Question: What appears to be the issue?
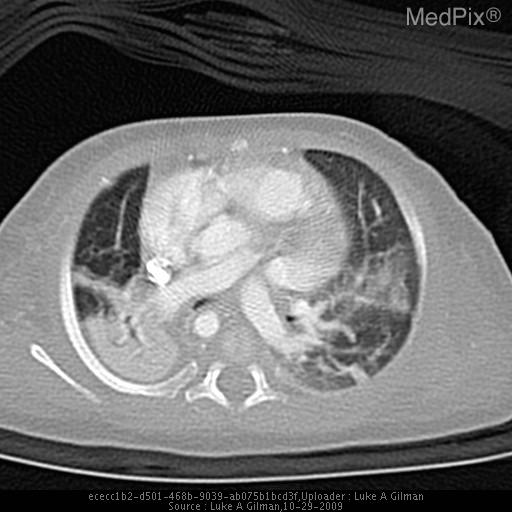
Answer: The findings suggest CXR DOL 0: Endotracheal tube with distal tip over the top of the carina.  Enteric tube with the distal tip lying over the clavicular heads in the setting of known esophageal atresia.

CT CHEST W/ & W/O CONTRAST DOL 56:
1. R-SIDED AORTA W/ RMSB INTERPOSED BETWEEN THE DESCENDING AORTA AND R PULM ARTERY RESULTING IN CONSOLIDATION AND ATELECTASIS IN R LUNG BASE.
2. DISTAL TRACHEAL ATRESIA AND BRONCHIAL ATRESIA.
3. ESOPHAGEAL ATRESIA W/ BLIND ENDING POUCH ENDING JUST ABOVE THE AORTIC ARCH.
4. LIVER IS ENLARGED W/ LIKELY 2CM ABSCESS IN R HEPATIC LOBE. SPLEEN ENLARGED MEASURING 7.4 CM CRANIOCAUDALLY.
5. MIDLINE FUSION OF INFERIOR POLES SUGGESTIVE OF HORSESHOE KIDNEY.. 1. The distal trachea is atretic, as well as the bilateral mainstem bronchi.
2. The RMSB is interposed between the R pulmonary artery and descending aorta.. The patient might have a history of 56 d/o male in NICU with history of imperforate anus, malrotation, tracheal and esophageal atresia, s/p multiple bowel surgeries and gastrostomy tube placement who presents with decreased lung sounds throughout the R lung and collapsed RMSB on bronchoscopy..